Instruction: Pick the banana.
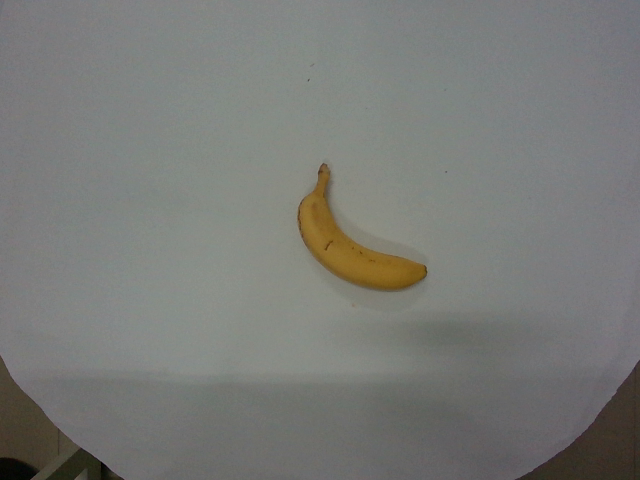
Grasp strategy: vertical